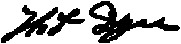
Signature of: thomas dyer